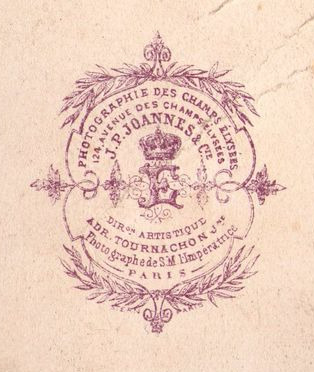
Signature of: adrien alban tournachon